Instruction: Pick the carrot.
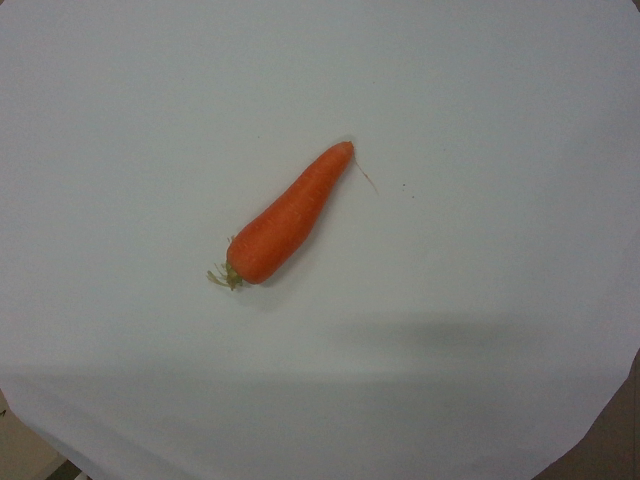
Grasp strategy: vertical